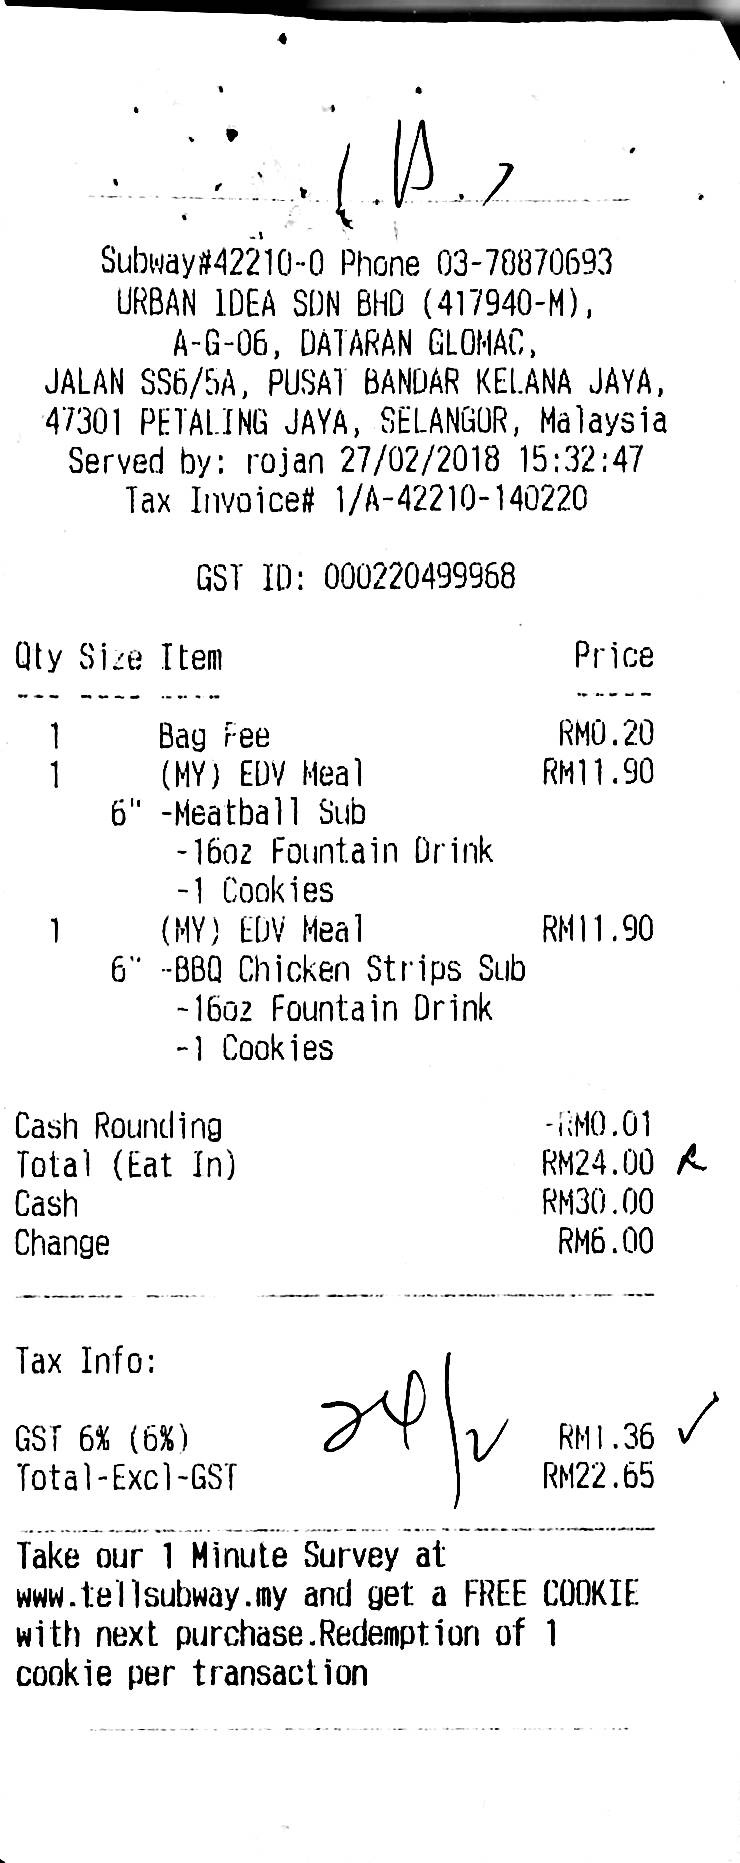
SUBWAY#42210-0 PHONE 03-78870693
URBAN IDEA SDN BHD (417940-M),
A-G-06, DATARAN GLOMAC,
JALAN SS6/5A, PUSAT BANDAR KELANA JAYA,
47301 PETALING JAYA, SELANGOR, MALAYSIA
SERVED BY: ROJAN 27/02/2018 15:32:47
TAX INVOICE# 1/A-42210-140220
GST ID : 000220499968
QTY
SIZE
ITEM
PRICE
1
1
1
BAG FEE
(MY) EDV MEAL
6" -MEATBALL SUB
-16OZ FOUNTAIN DRIMK
-1 COOKIES
(MY) EDV MEAL
6" -BBQ CHICKEN STRIPS SUB
-16OZ FOUNTAIN DRINK
-1 COOKIES
RM0.20
RM11.90
RM11.90
CASH ROUNDING
TOTAL (EAT IN)
CASH
CHANGE
-RM0.01
RM24.00
RM30.00
RM6.00
TAX INFO :
GST 6% (6)
TOTAL-EXCL-GST
RM1.36
RM22.65
TAKE OUR 1 MINUTE SURVEY AT
WWW.TELLSUBWAY.MY AND GET A FREE COOKIE
WITH NEXT PURCHASE.REDEMPTION OF 1
COOKIE PER TRANSACTION